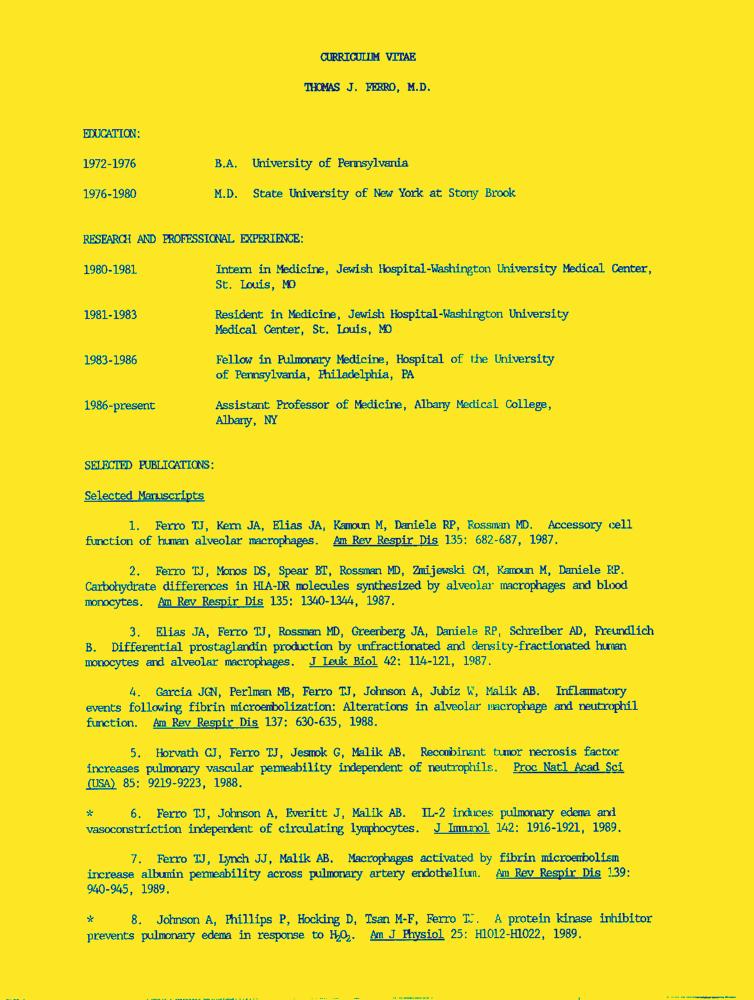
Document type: Resume-Doc